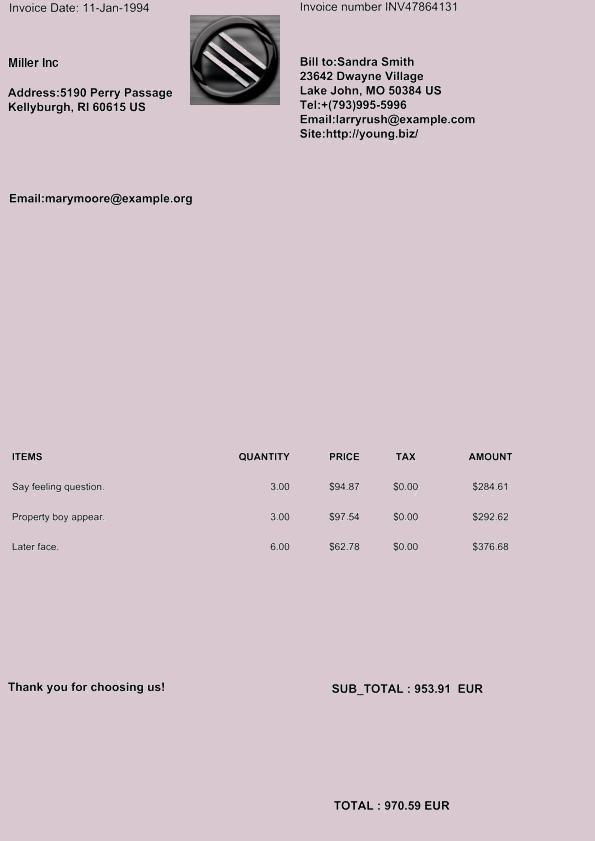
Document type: Invoice